Question: Describe the condition in detail:
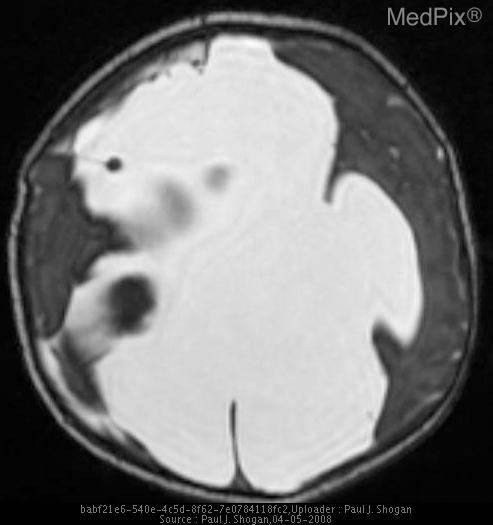
Answer: The disease is discussed as: Holoprosencephaly is a congenital abnormality categorized as a disorder of diverticulation and cleavage.  The cerebrum (prosencephalon) does not form separate hemispheres and lobes.  One possible explanation is the interruption of lateral ventricular growth during the gestational 5th or 6th week.  This results in a continuum of findings that range from minor to severe.

The hallmark of the disorder is absence of the septum pellucidum.  With lobar holoprosencephaly, the mildest form, the interhemispheric fissure is formed except anteriorly where the grey and white matter are fused across the midline at the frontal lobe bases, the frontal horns are present but unseparated.  Also, the splenium, 3rd ventricle, occipital horns, and cerebral vasculature are normal.

 The most severe form is alobar holoprosencephaly where there is a large mono-ventricle emptying into the aqueduct of Sylvius, thalami are fused, and there is absence of the interhemispheric fissure, frontal horns, splenium, 3rd ventricle, and occipital horns.  The alobar type is associated with facial deformities.

Between the two extremes of holoprosencephaly lies semi-lobar holoprosencephaly.

Holoprosencephaly is the only syndrome where the splenium and posterior corpus callosum may form with absence of the anterior corpus callosum (except for the rostrum).

Disorders associated with holoprosencephaly are caudal agenesis, DiGeorge syndrome, fetal alcohol syndrome, Kallmann syndrome, maternal diabetes, and trisomies (13, 15, 18).

Septooptic dysplasia is considered in the spectrum of holoprosencephaly , albeit a milder form, and must be differentiated from lobar holoprosencephaly.  Septooptic dysplasia presents with the septum pellucidum absent or partially absent in association with small hypoplastic optic nerves and a small optic chiasm.  This results in dysplastic visual pathways.